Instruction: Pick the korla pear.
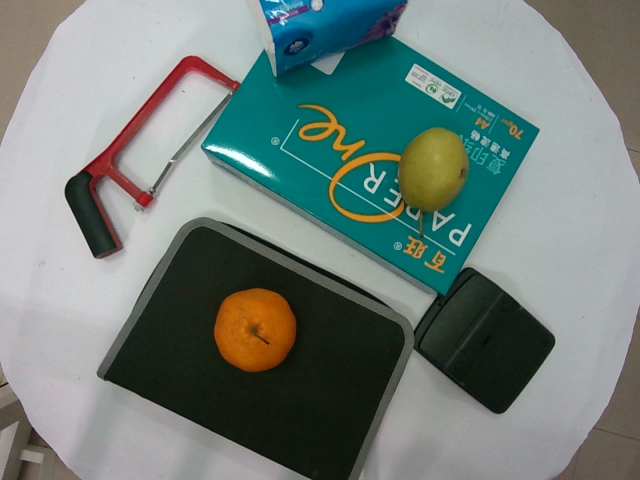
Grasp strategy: vertical